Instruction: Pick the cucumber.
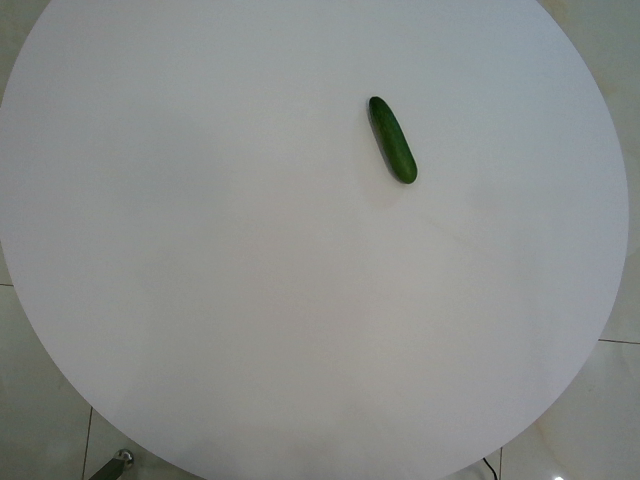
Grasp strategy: vertical